Question: What is the potential diagnosis?
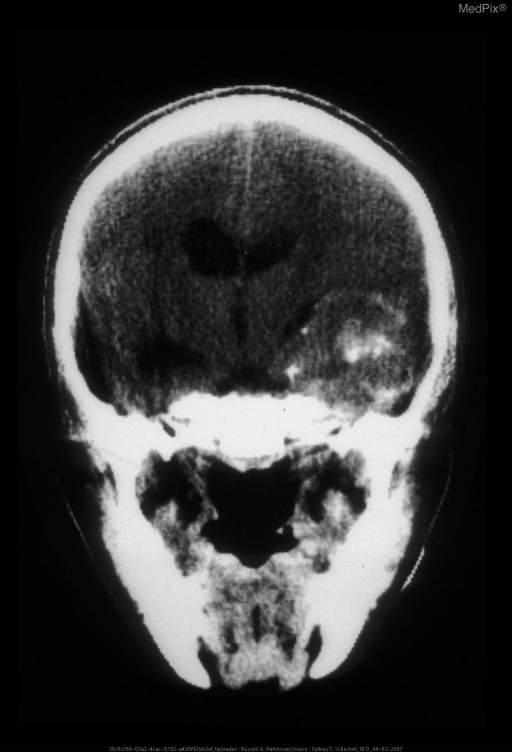
Answer: The possible diagnosis includes Ganglioglioma.